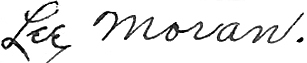
Signature of: lee moran